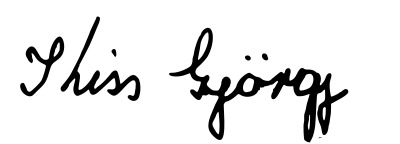
Signature of: györgy kiss